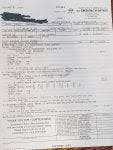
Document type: Invoice